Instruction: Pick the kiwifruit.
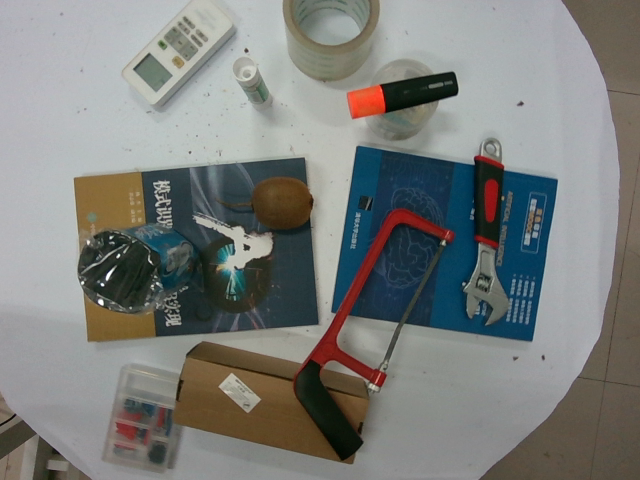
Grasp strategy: vertical